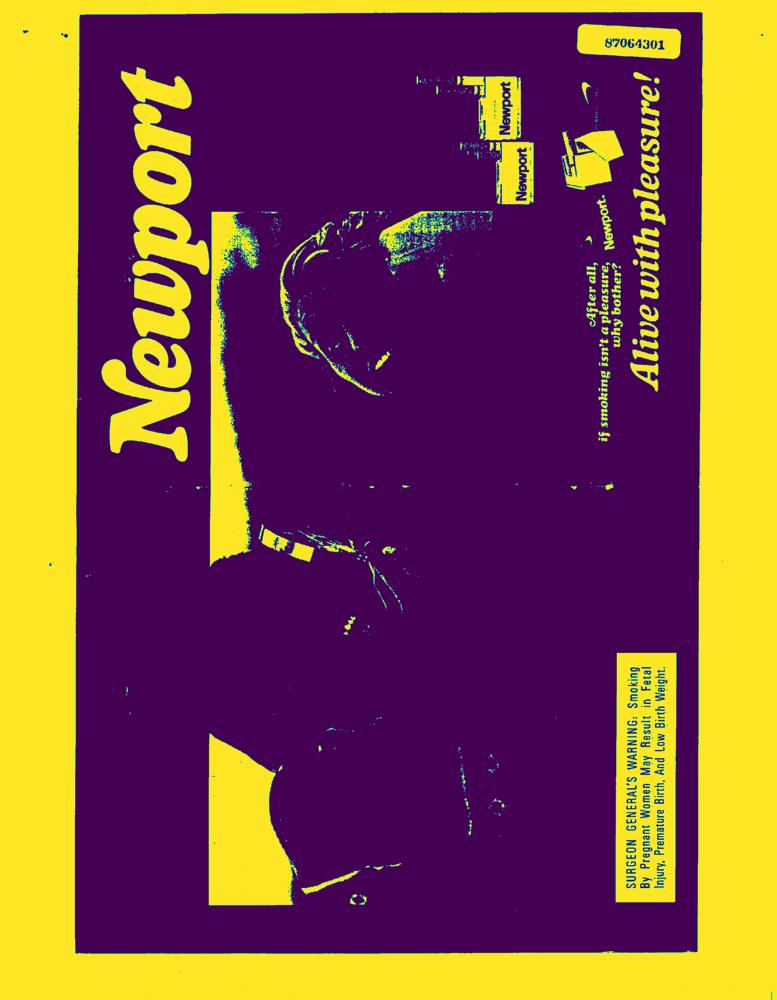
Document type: AD